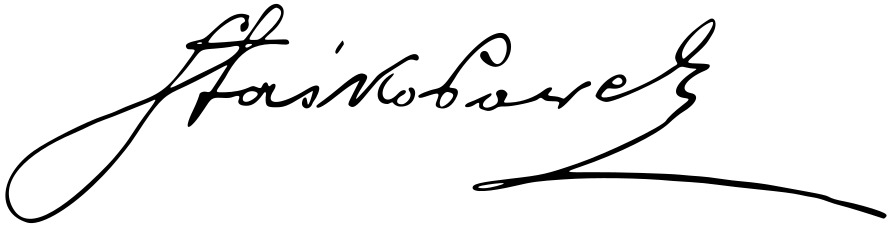
Signature of: paweł staśko